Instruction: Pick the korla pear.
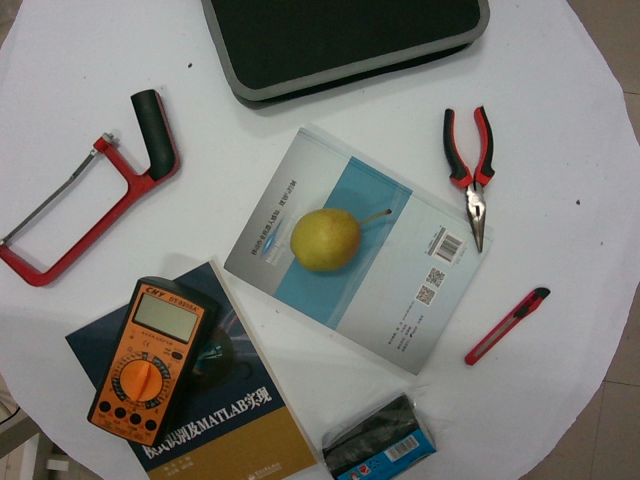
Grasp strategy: vertical